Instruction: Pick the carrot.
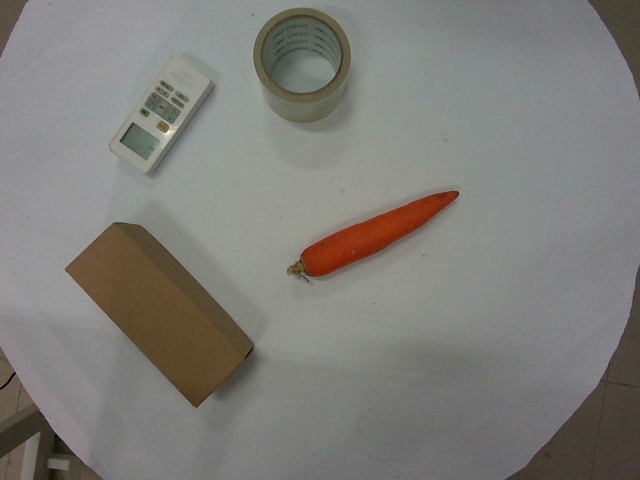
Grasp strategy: vertical